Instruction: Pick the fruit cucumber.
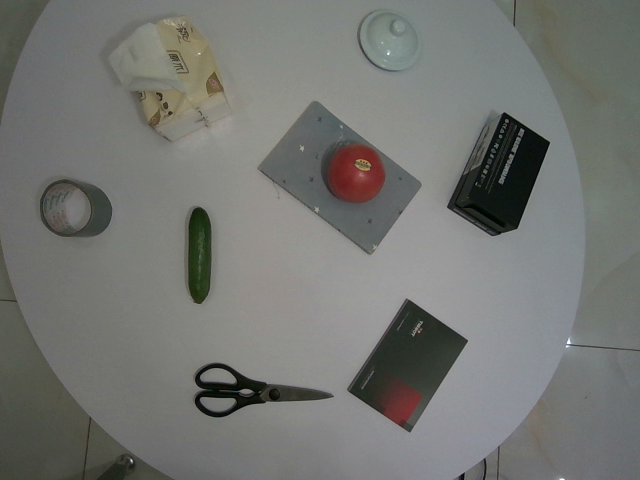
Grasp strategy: vertical